Question: How is the history relevant to the case?
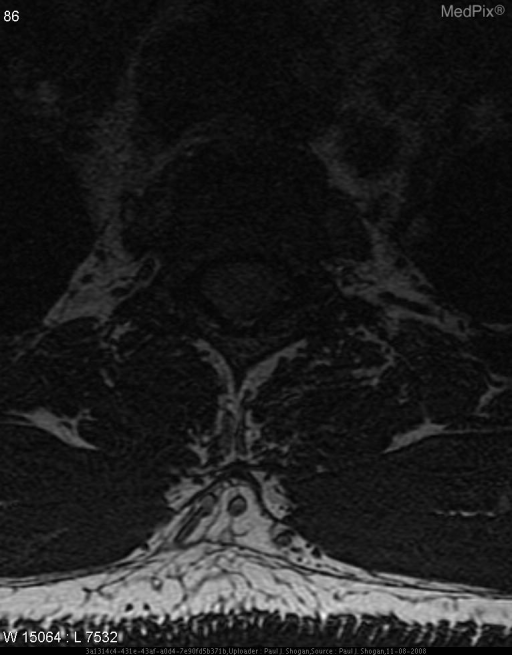
Answer: The patient's history of 56 yo male with 24 month history of gradually worsening upper back pain. is key in understanding the case.